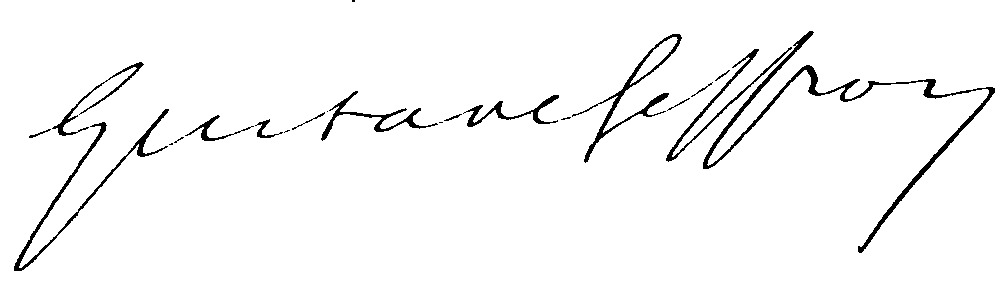
Signature of: gustave geffroy